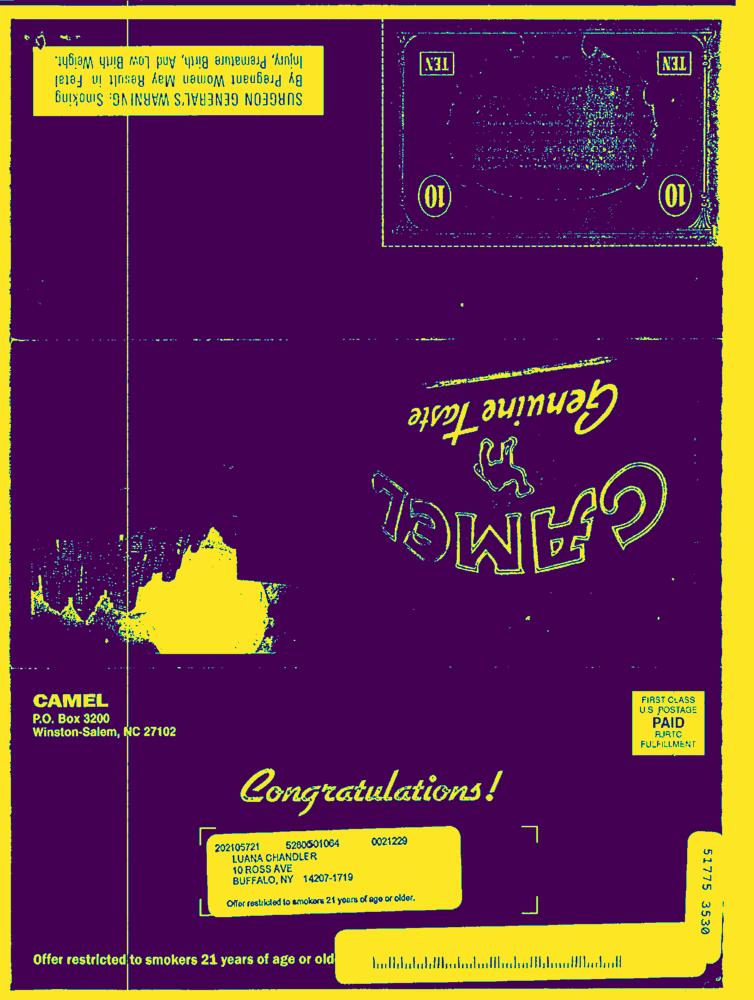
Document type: Hand-Written